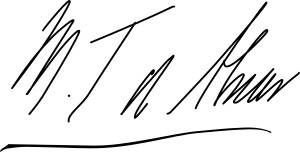
Signature of: marcelo torcuato de alvear